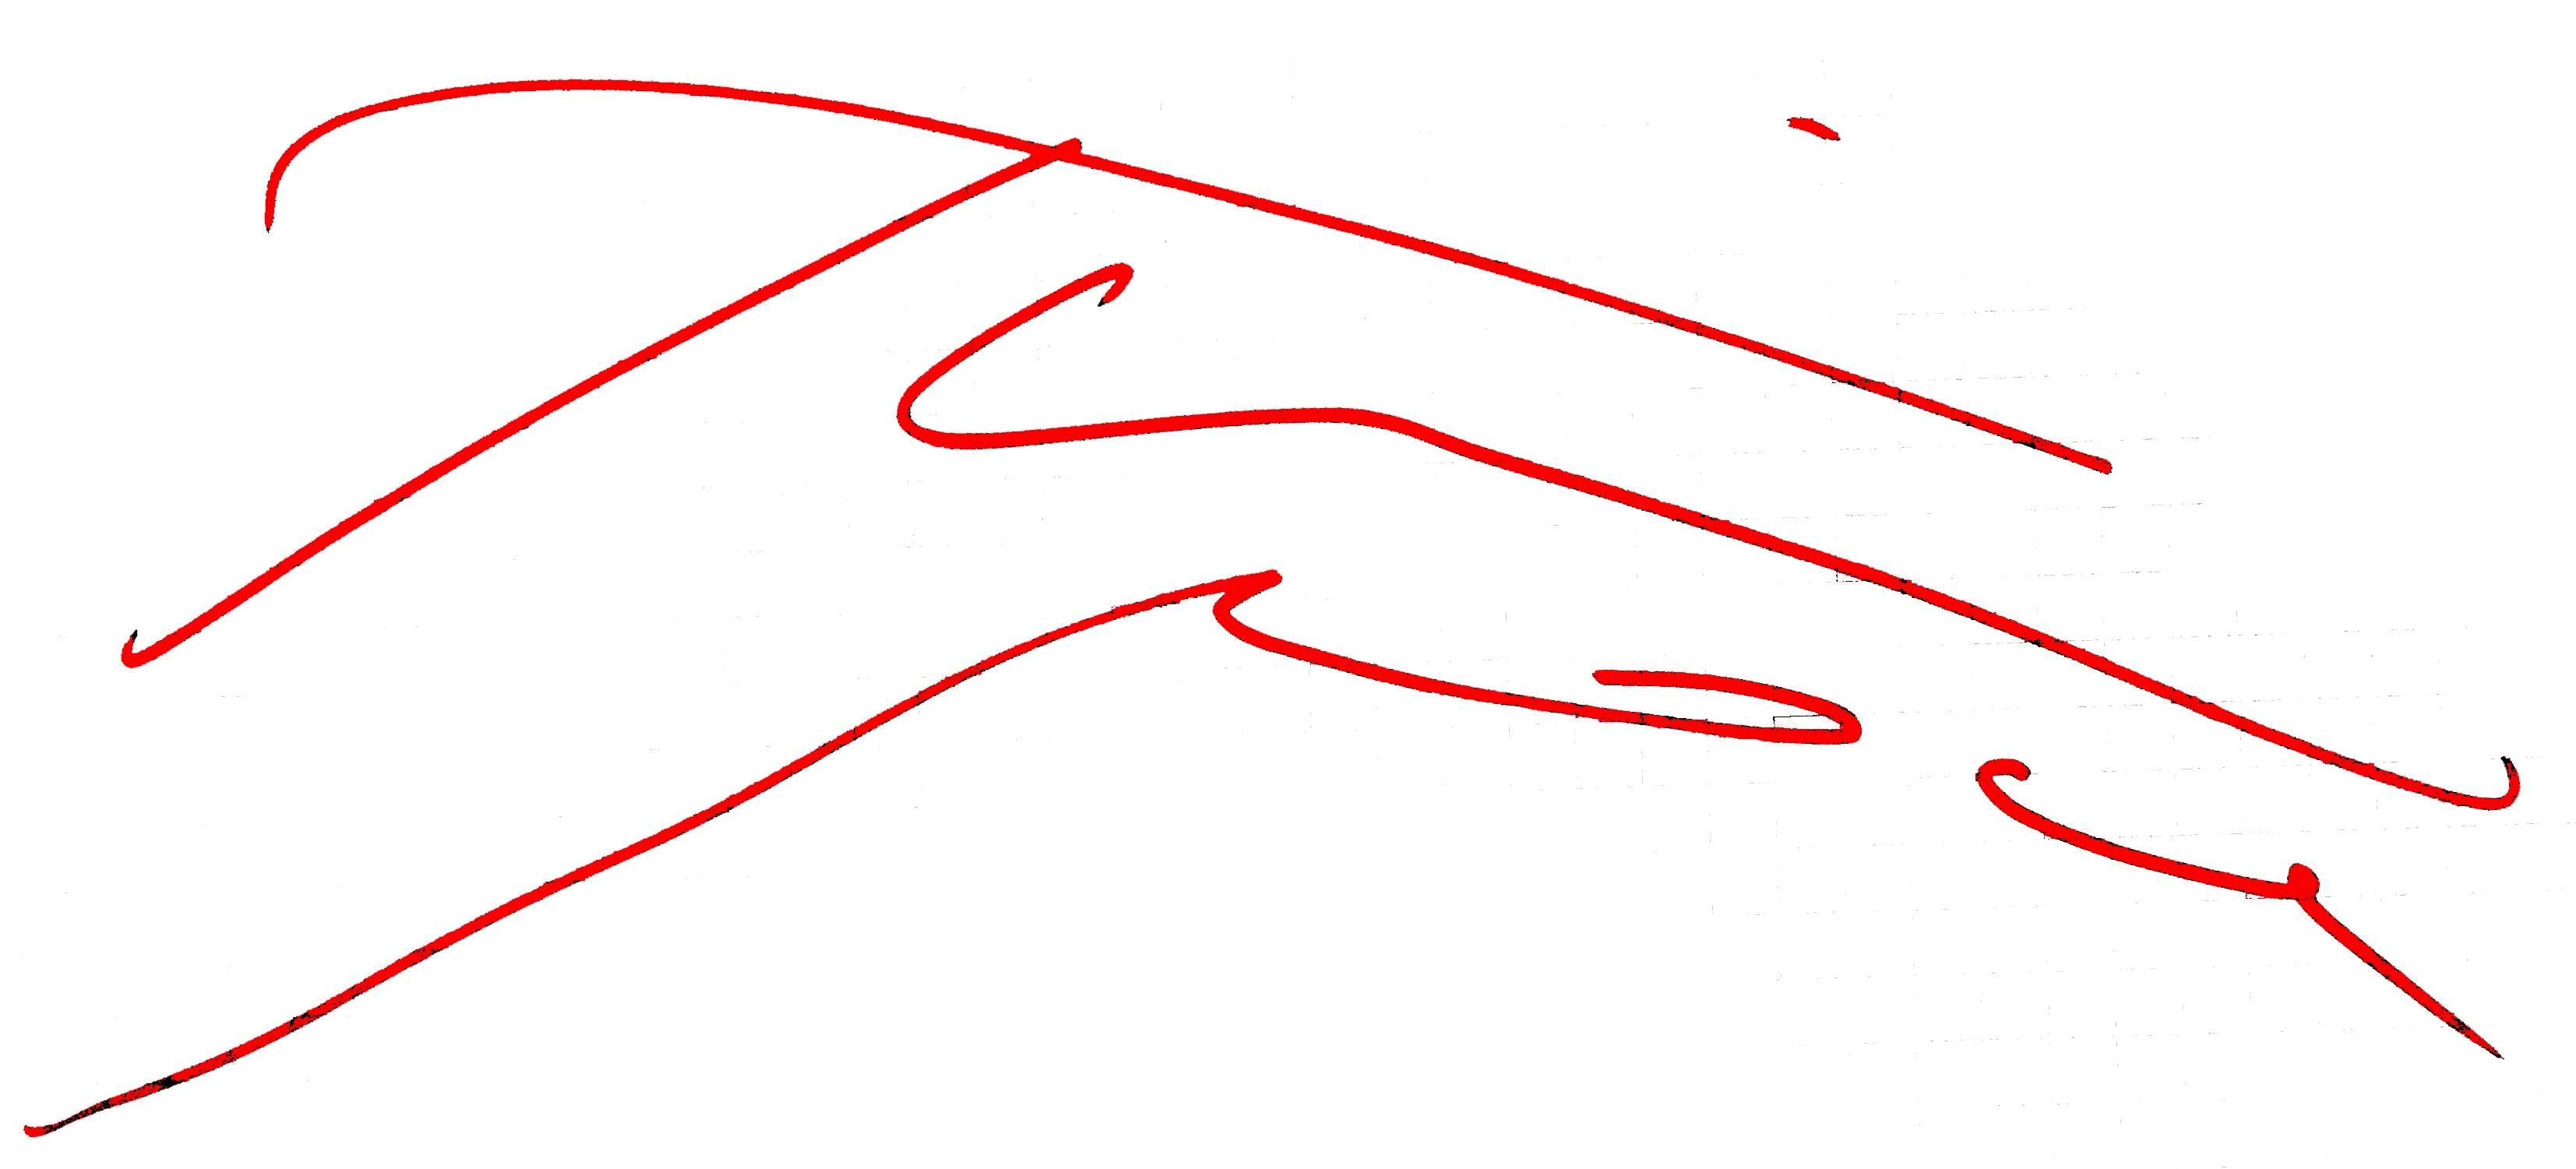
Signature of: tina maze